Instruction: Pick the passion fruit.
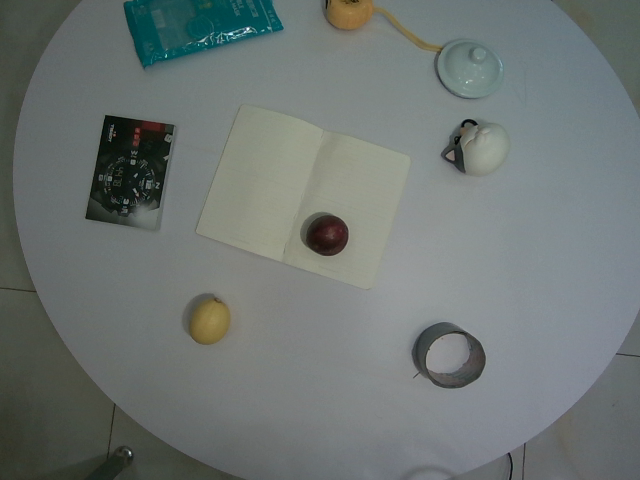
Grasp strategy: vertical